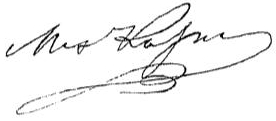
Signature of: mikhail katkov